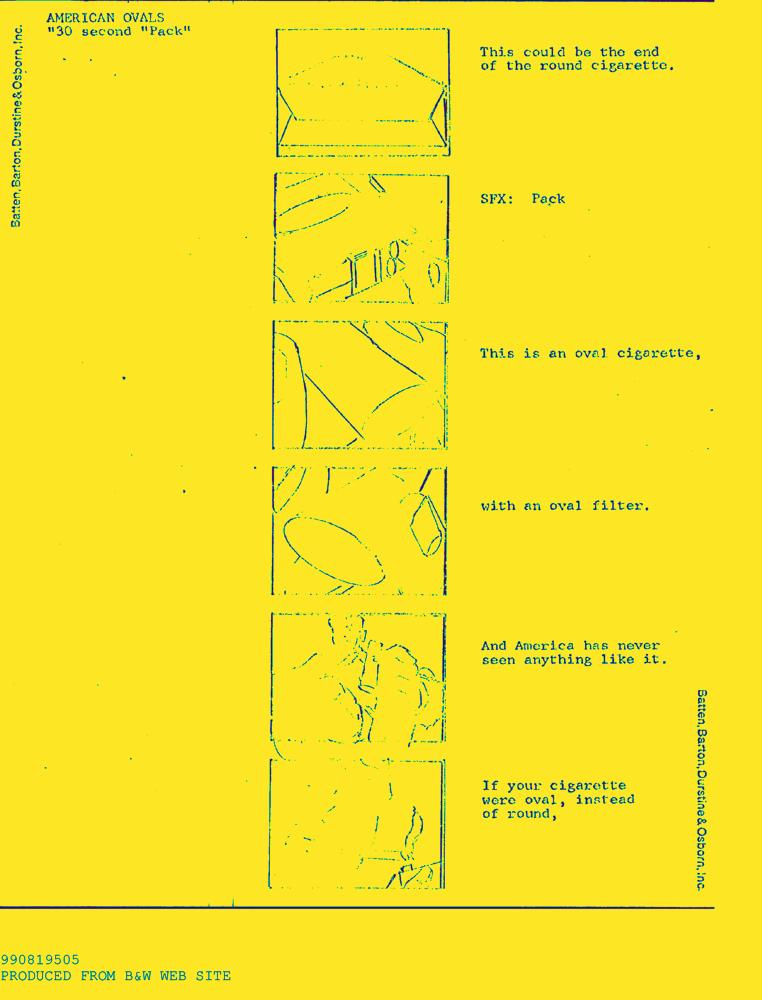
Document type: AD